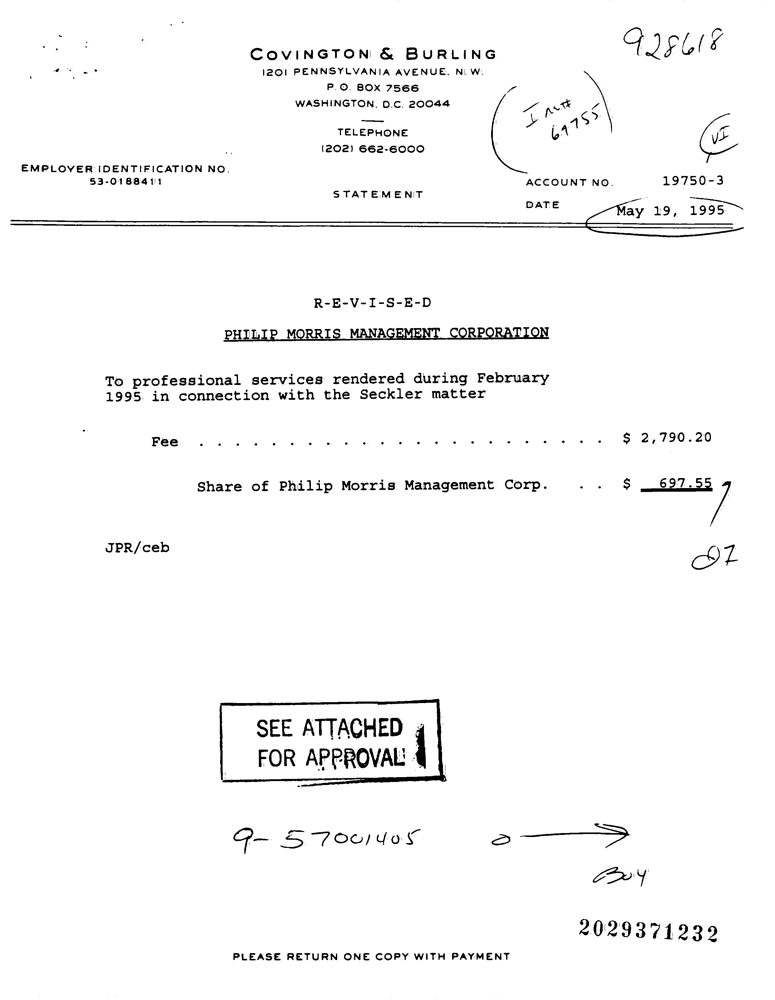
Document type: Invoice